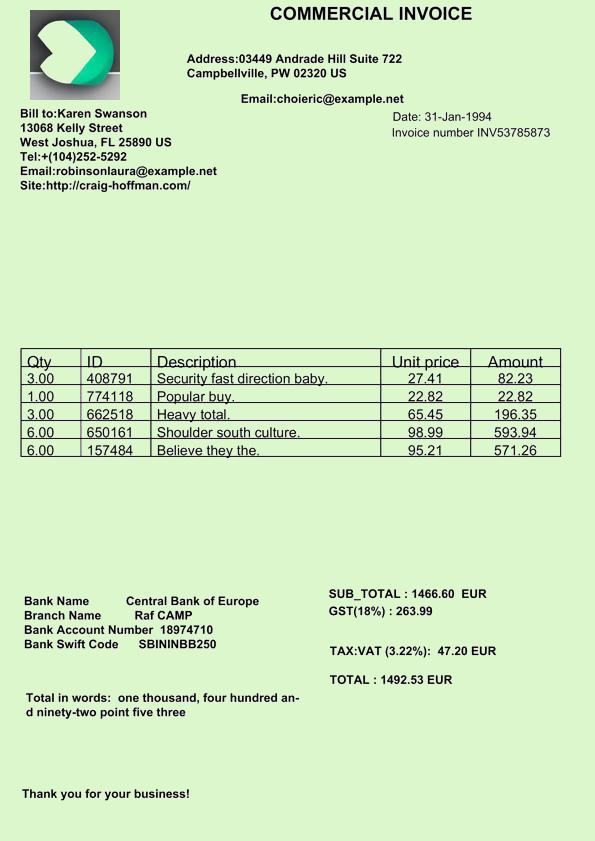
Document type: Invoice